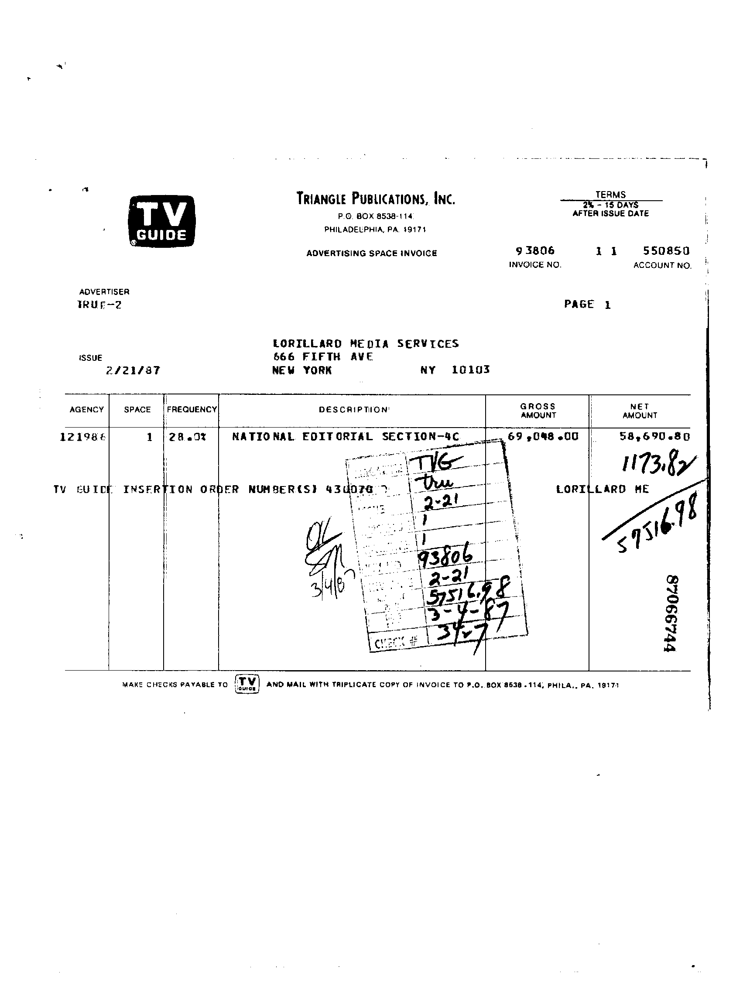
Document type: Invoice